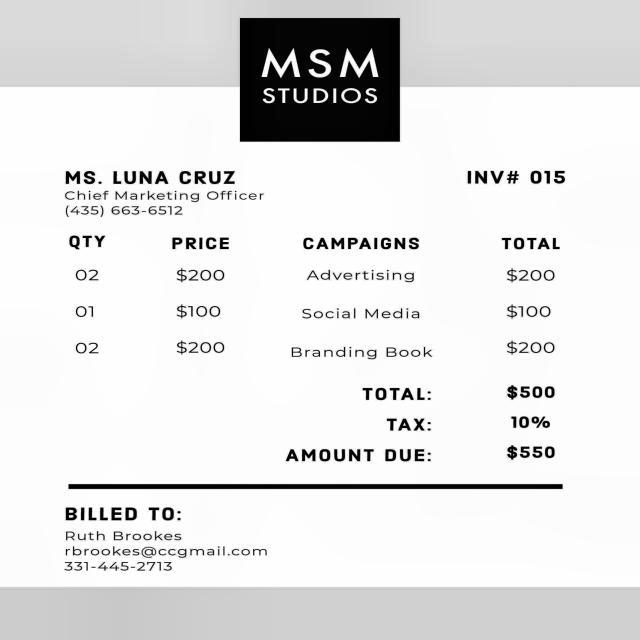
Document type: Invoice